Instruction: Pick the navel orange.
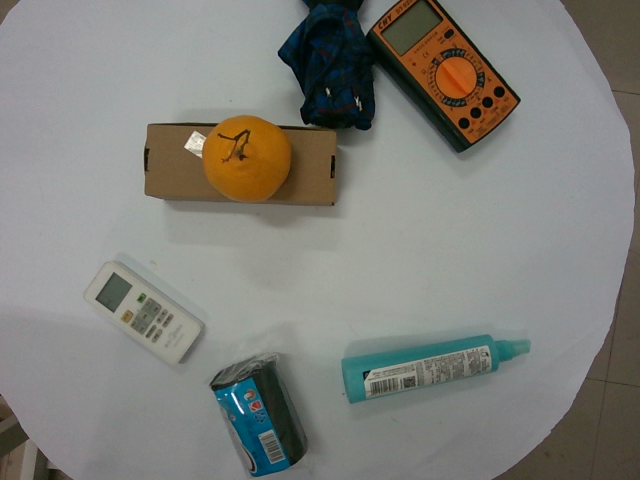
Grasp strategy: vertical